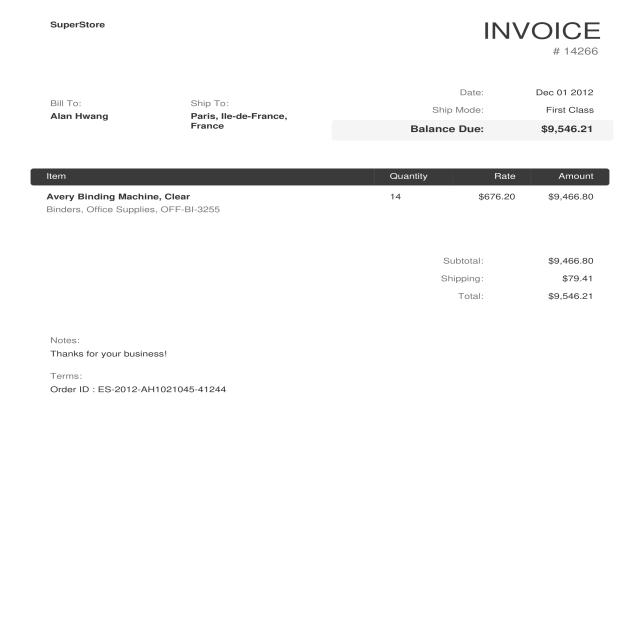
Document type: Invoice